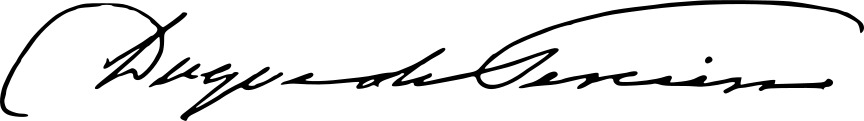
Signature of: antónio josé severim de noronha 1st duke of terceira